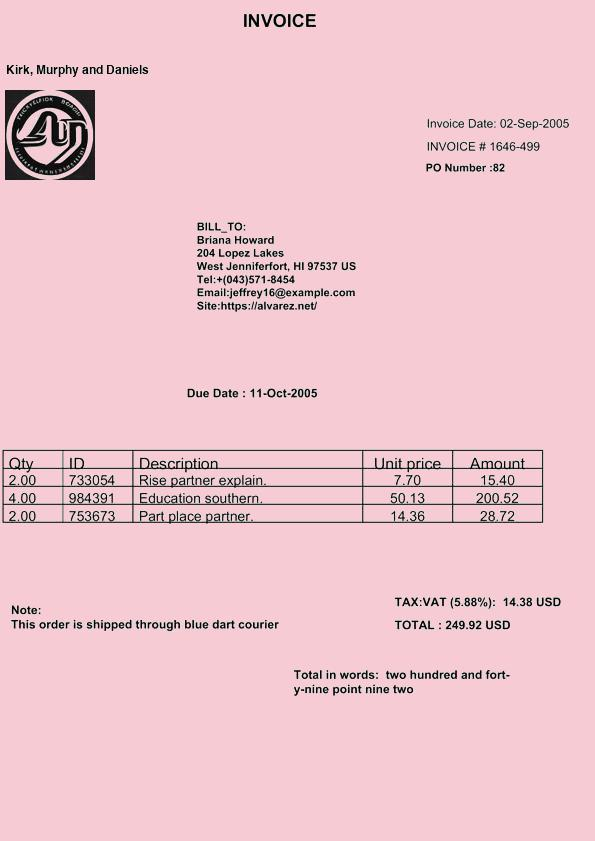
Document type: Invoice